Question: What is the property identification or parcel number listed?
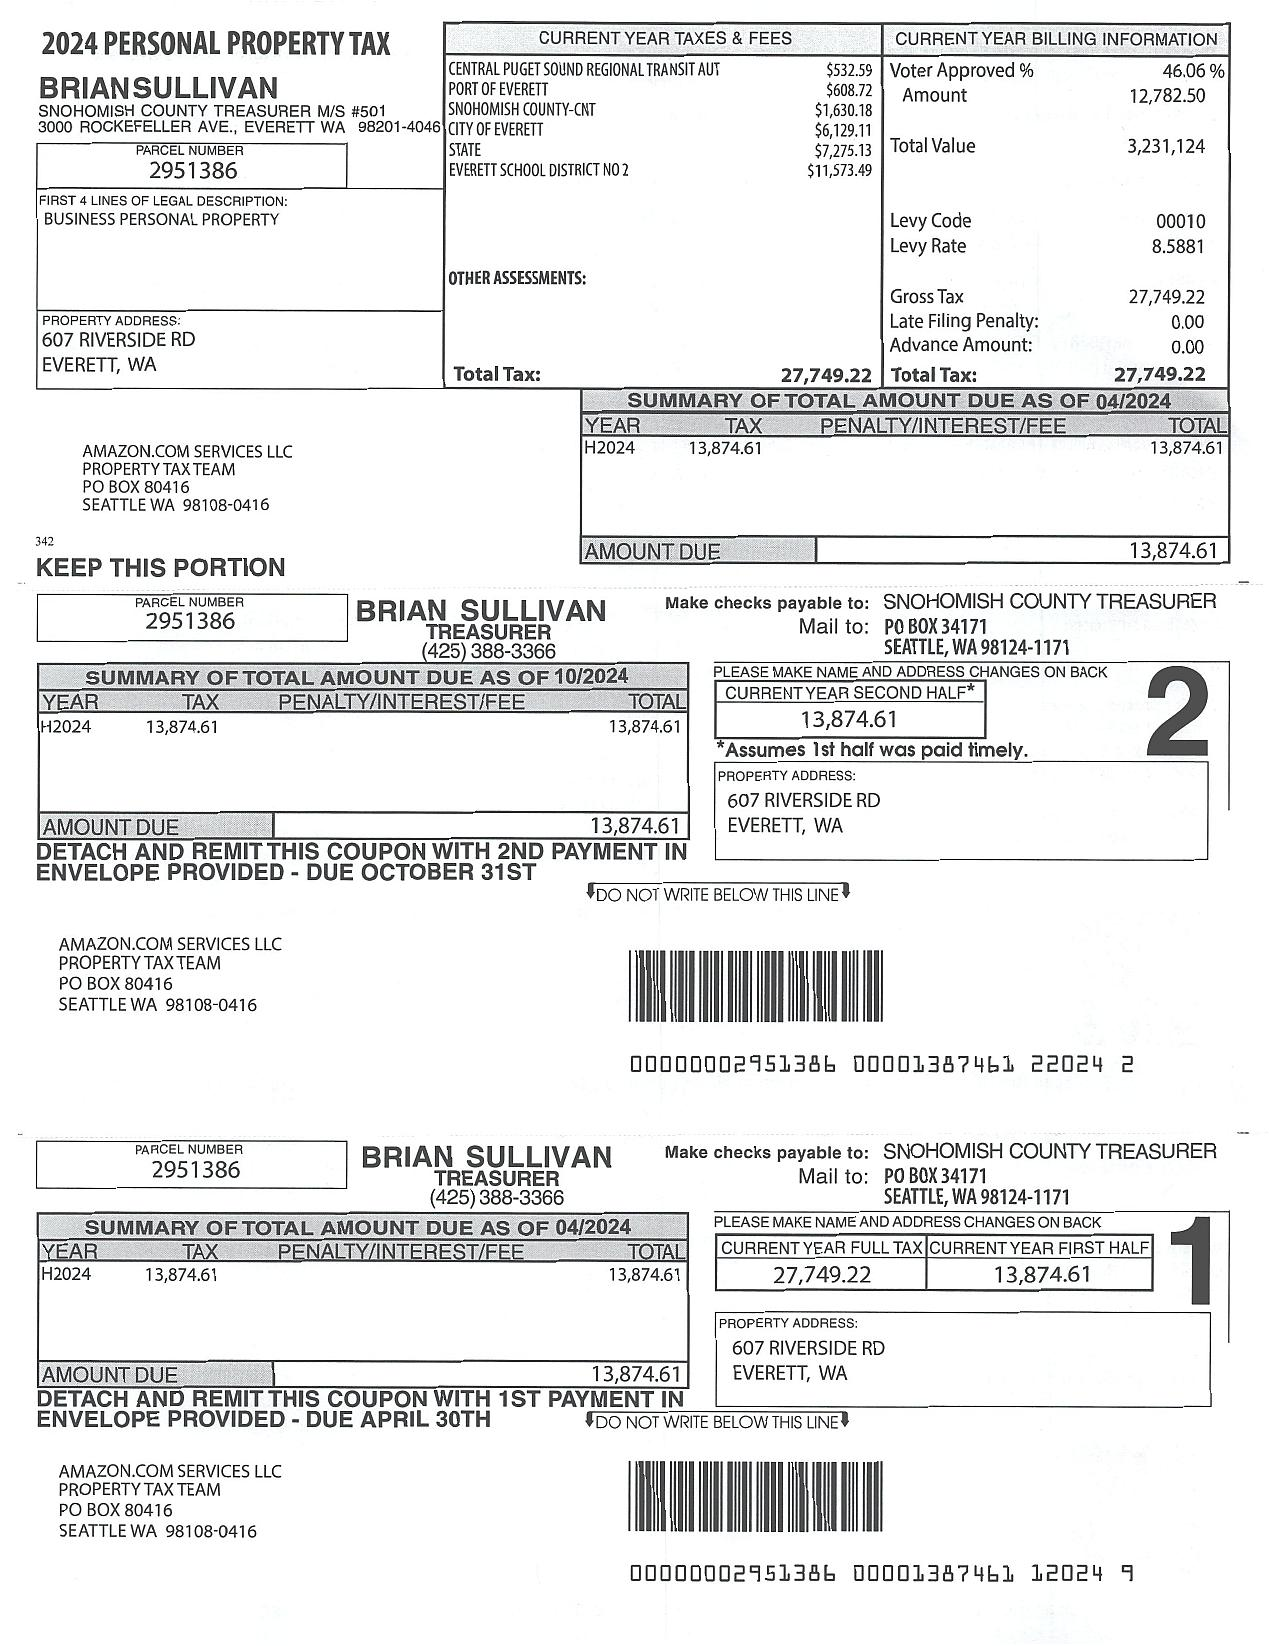
Answer: "295138 6"